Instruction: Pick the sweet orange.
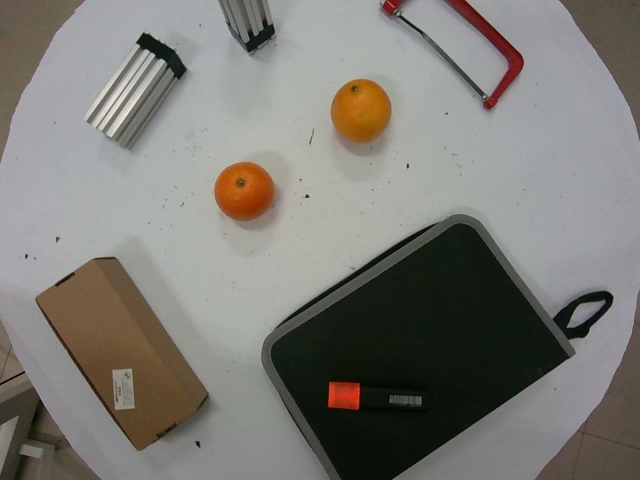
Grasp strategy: vertical